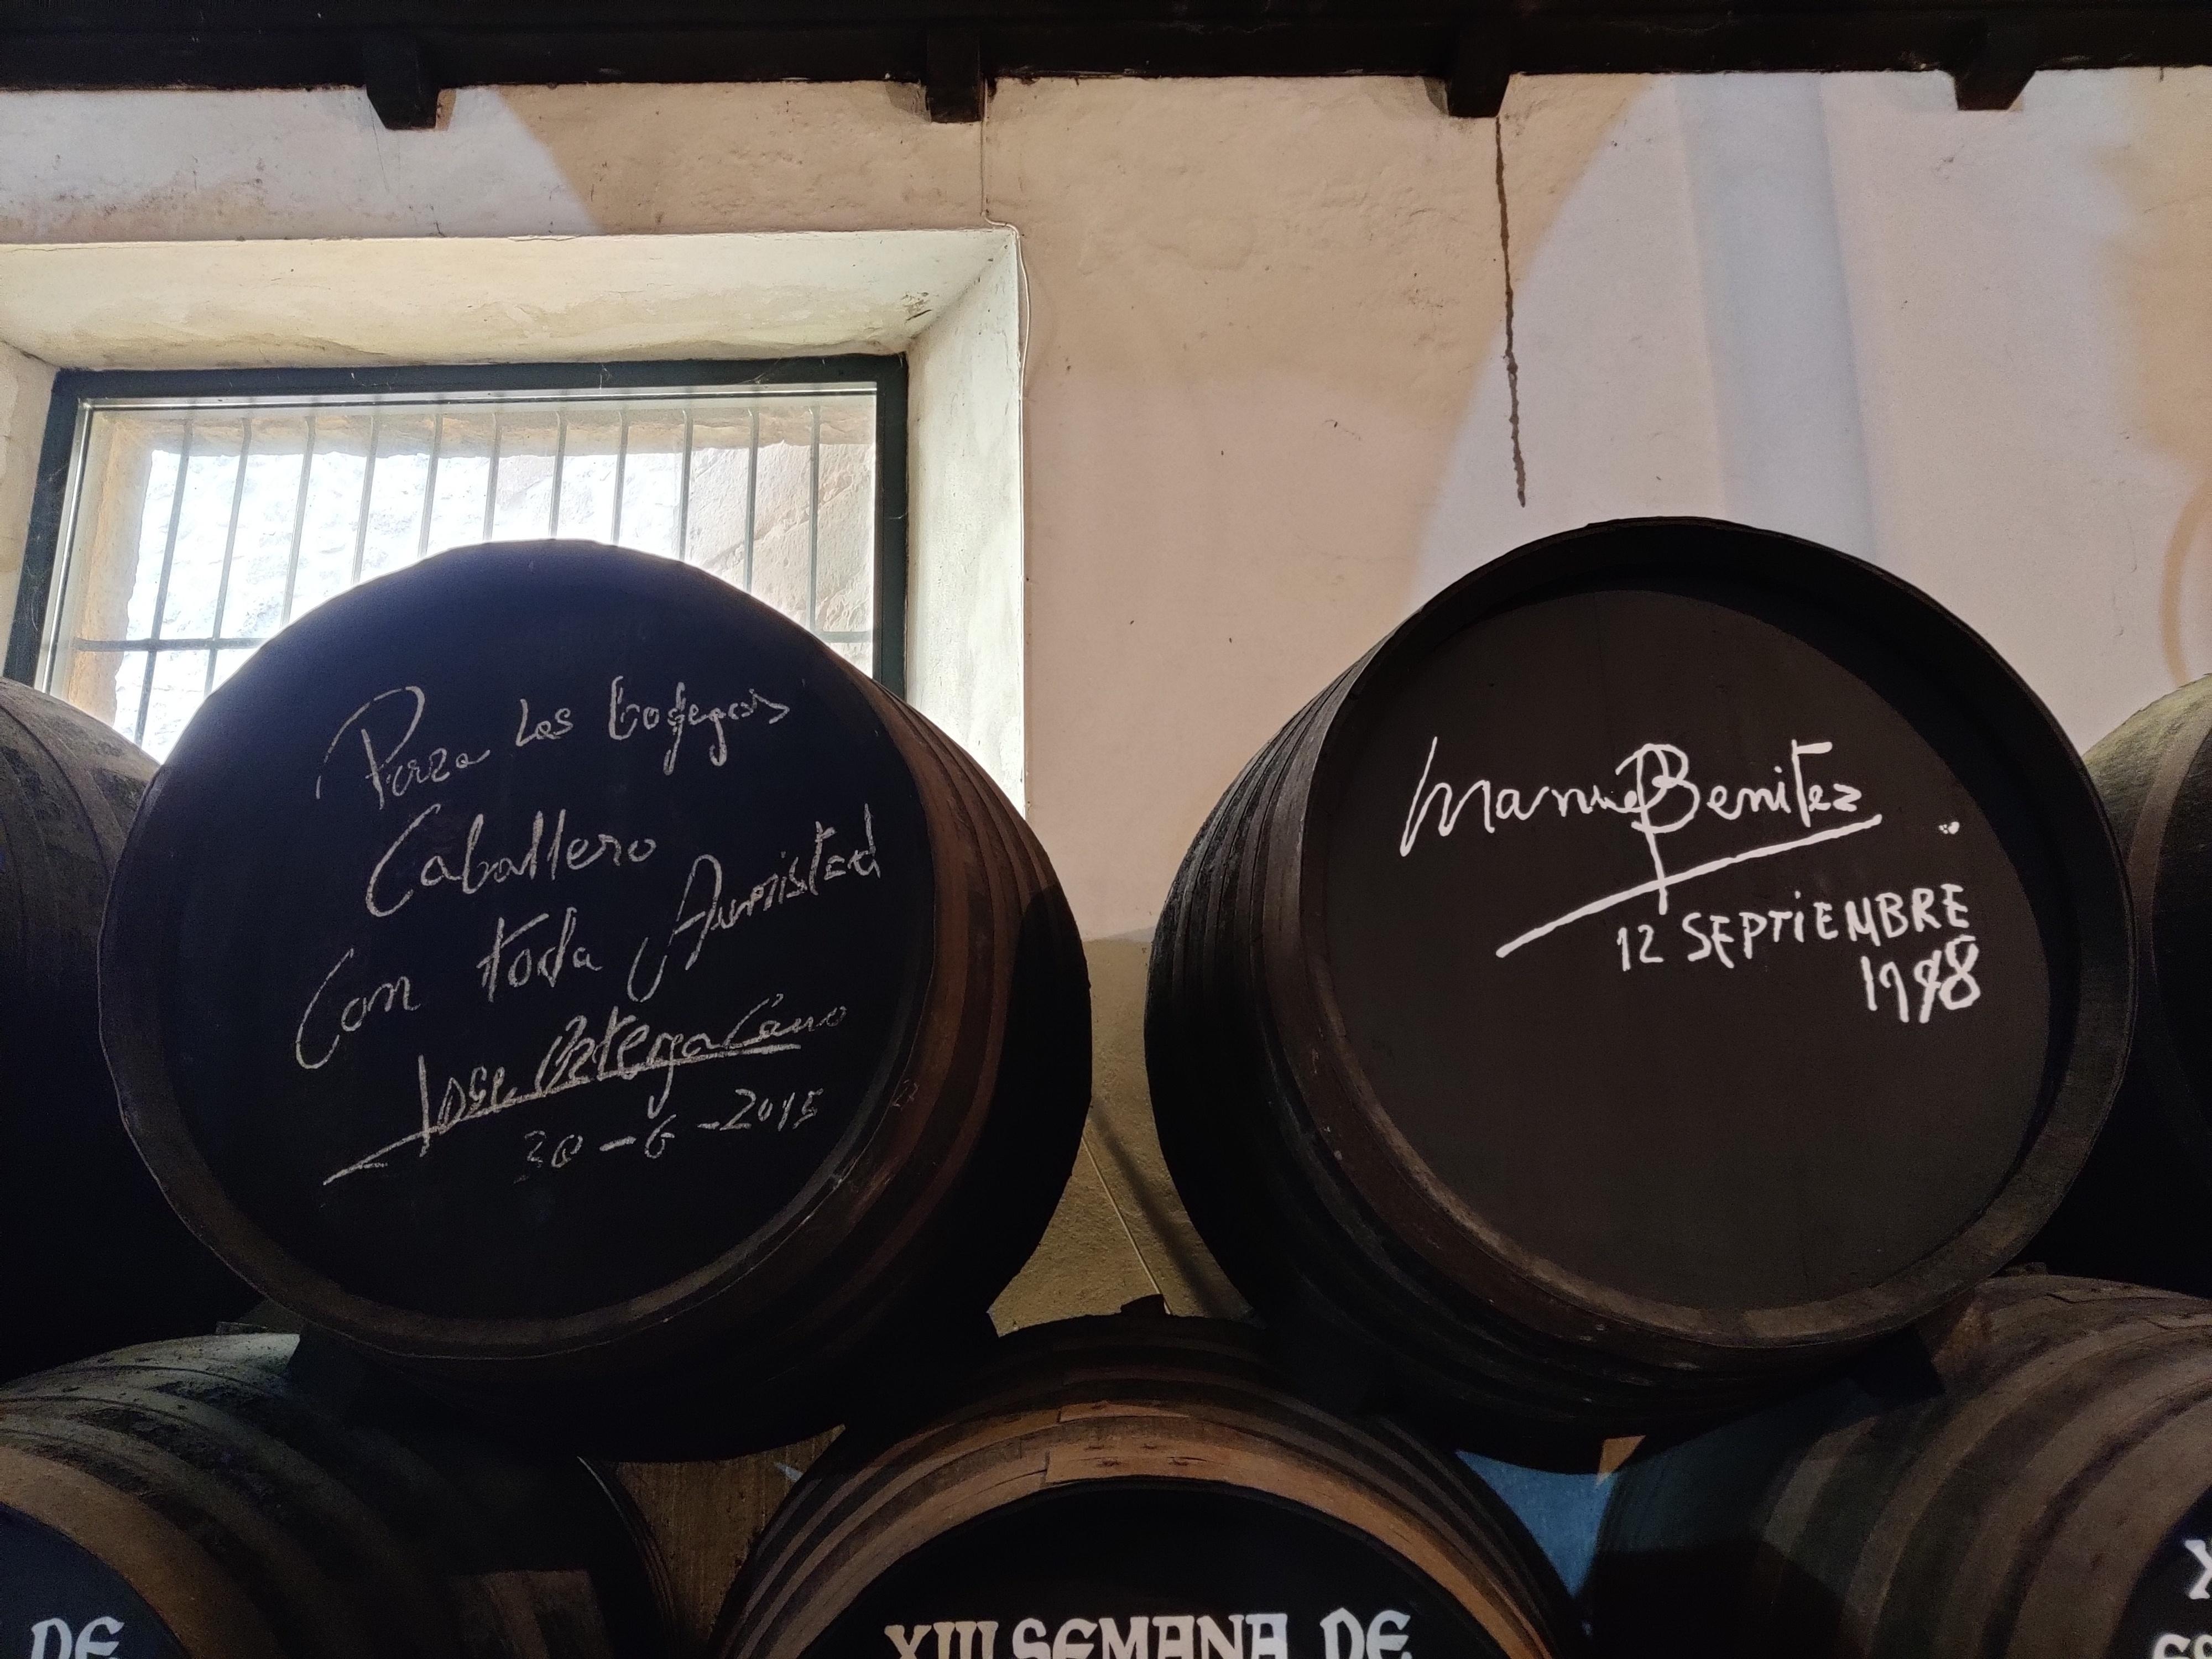
Signature of: josé ortega cano